Question: How is the property described in the document?
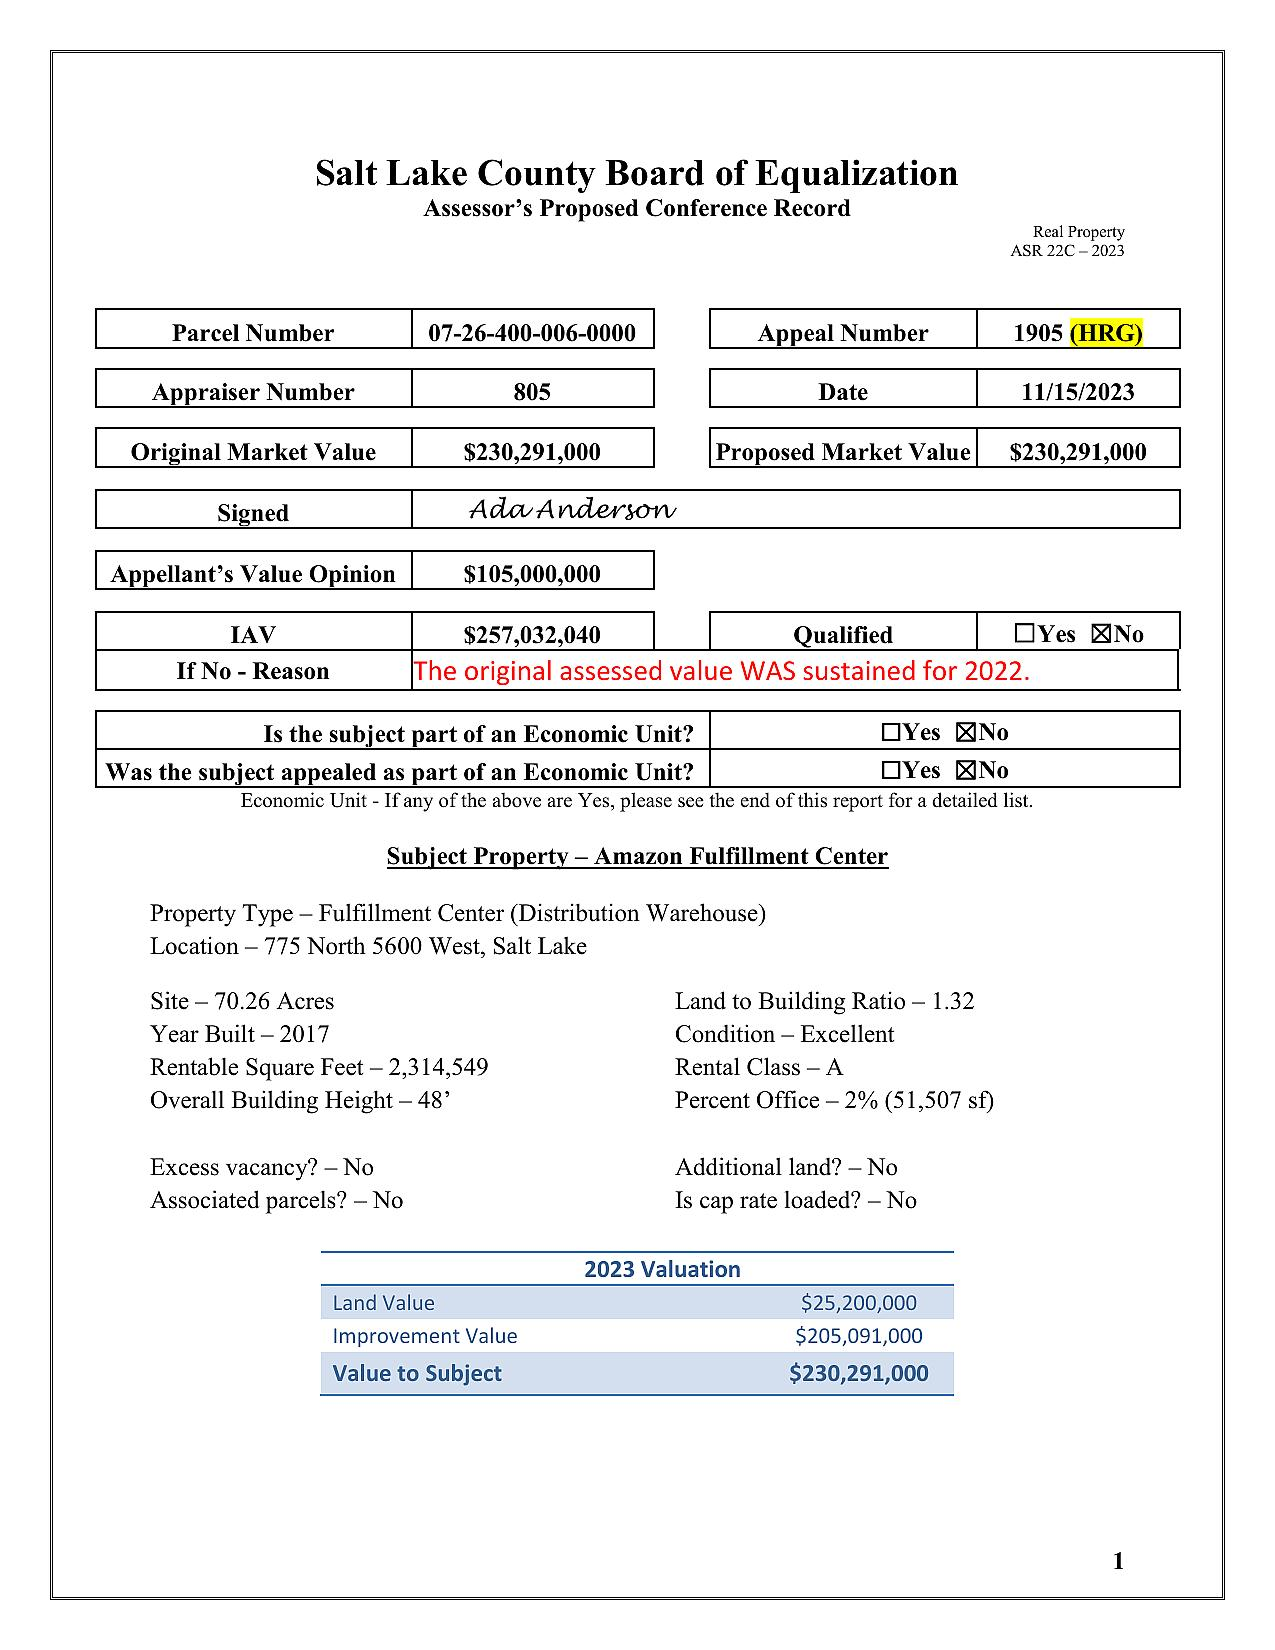
Answer: "Amazon Fulfillment Center"